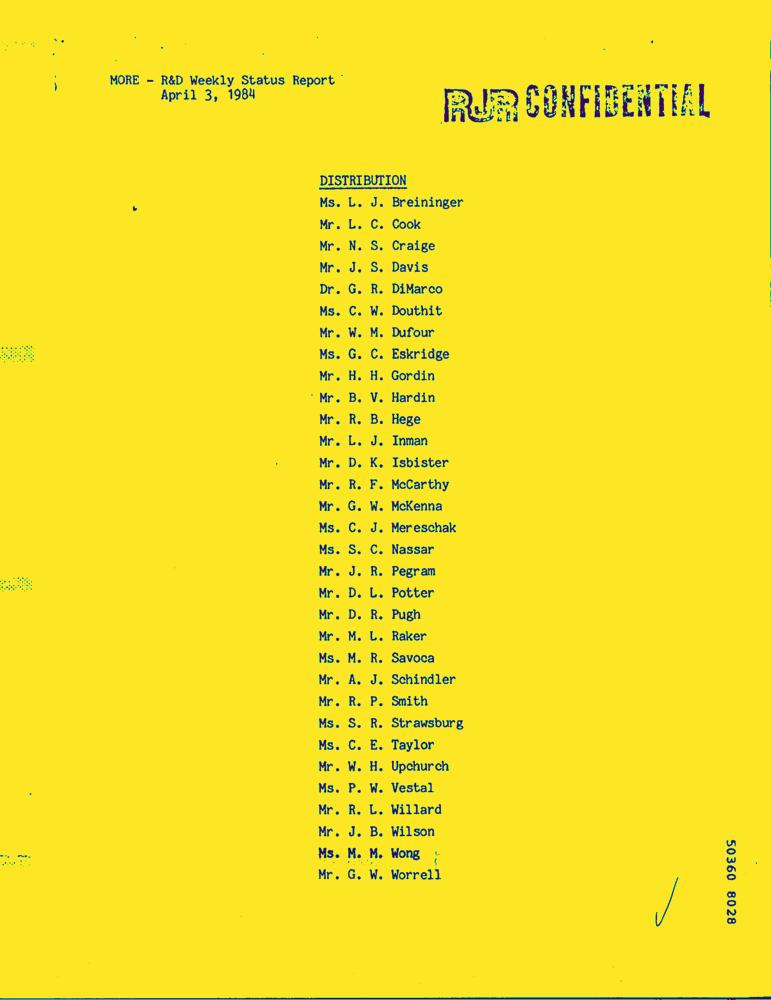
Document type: Letter-Doc